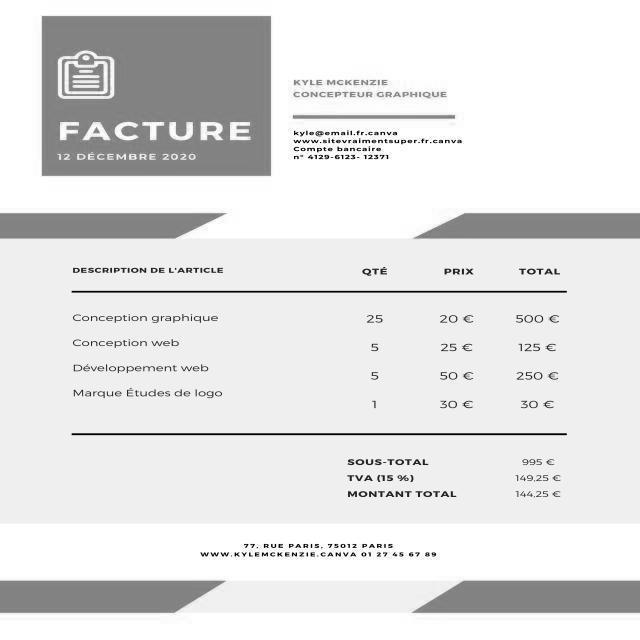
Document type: Invoice